Question: What is the main concern?
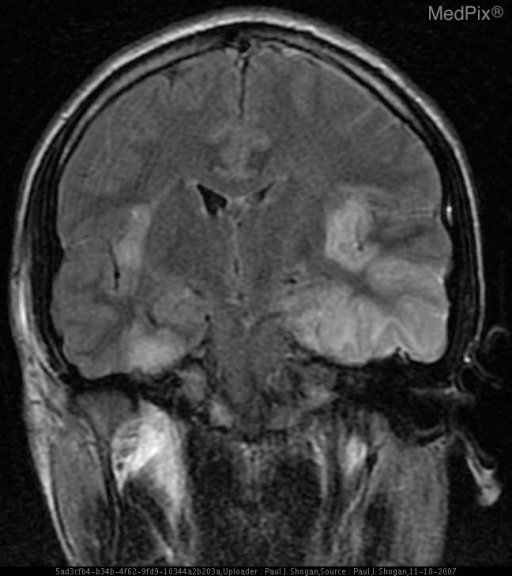
Answer: The findings suggest Non-contrast CT: Hypoattenuation in the left temporal and inferior frontal lobes.  Mild mass effect is also seen with effacement of the Sylvian cistern, and Ambient cistern.

Contrast enhanced CT:  Patchy peripheral enhancement in the bilateral temporal lobes, and insula.  There are also foci of circumscribed low density within the left insula, and evidence of subtle mass effect.

MRI:

DWI: T2 signal hyperintensity with restricted diffusion, in the left temporal lobe, and bilateral insula.

T2WI: Increased signal intensity and swelling of the gray matter of the left temporal lobe with mild mass effect, evidenced by effacement of the Ambient cistern at the left medial temporal lobe and midbrain.  Additionally, there is mild increased signal intensity of the right medial temporal lobe.  Also, there is increased signal intensity in the left greater than right insular gray matter.

Coronal T2-weighted FLAIR MR shows bilateral asymmetric involvement of the medial temporal lobes and insula.

T1WI:  Low signal intensity in the left greater than right insula secondary to surrounding edema, with no evidence of hyperintensity to suggest the presence of subacute blood products.

Post-gadolinium T1WI demonstrates patchy peripheral enhancement in the left temporal lobe, and left greater than right insula.. Coronal T2-weighted FLAIR MR shows bilateral asymmetric involvement of the medial temporal lobes and insula.. The patient might have a history of 21 yo male presenting with fever, new onset of aphasia, and one episode of loss of consciousness..